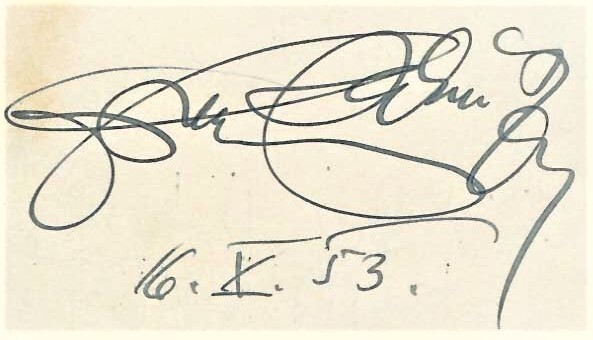
Signature of: franz salmhofer